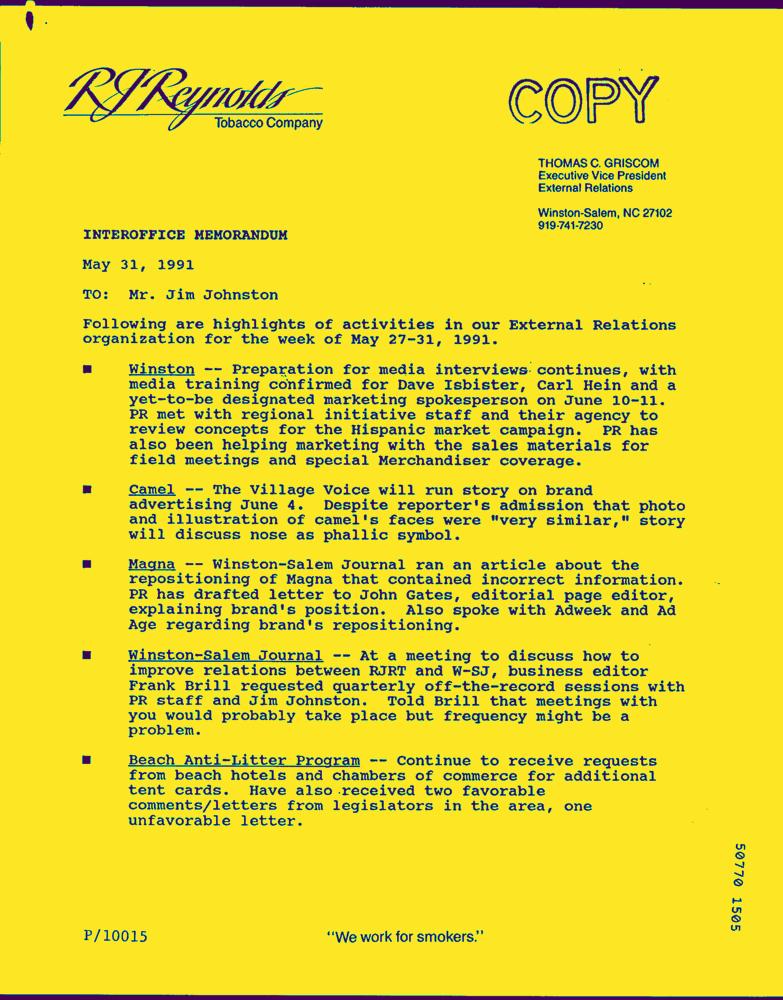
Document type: Letter-Doc